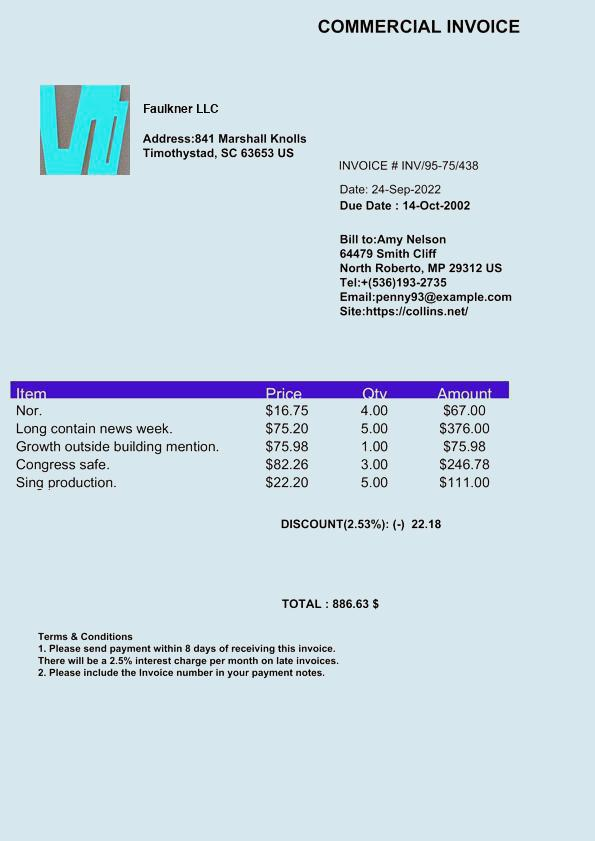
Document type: Invoice